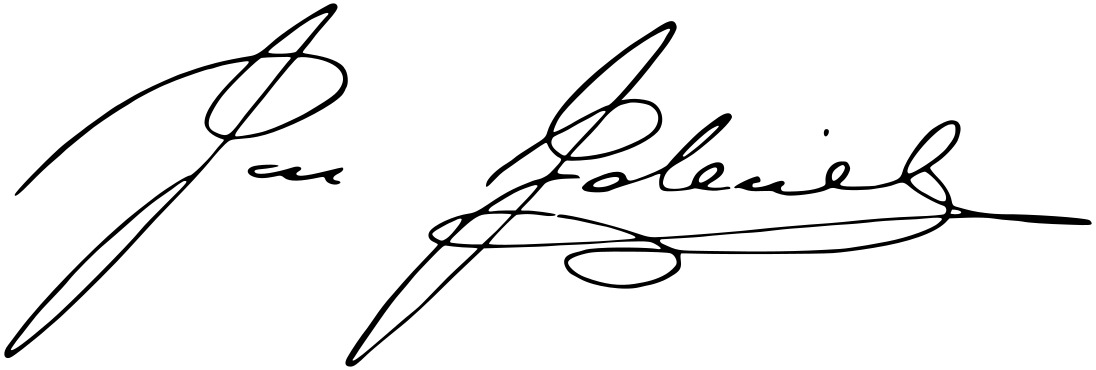
Signature of: jan jeleński